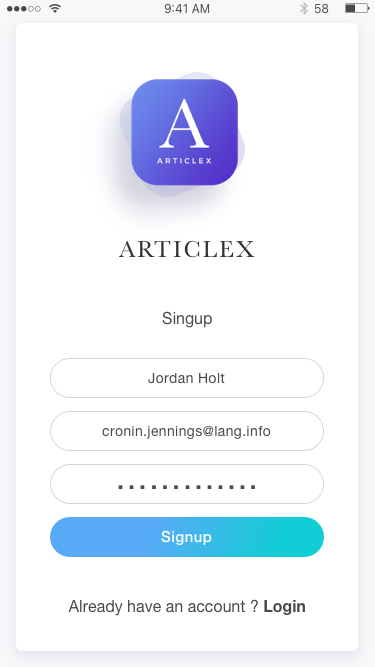
Text in this UI design:
Already have an account ? Login
ARTICLEX
Singup
Jordan Holt
cronin.jennings@lang.info
………….
Signup